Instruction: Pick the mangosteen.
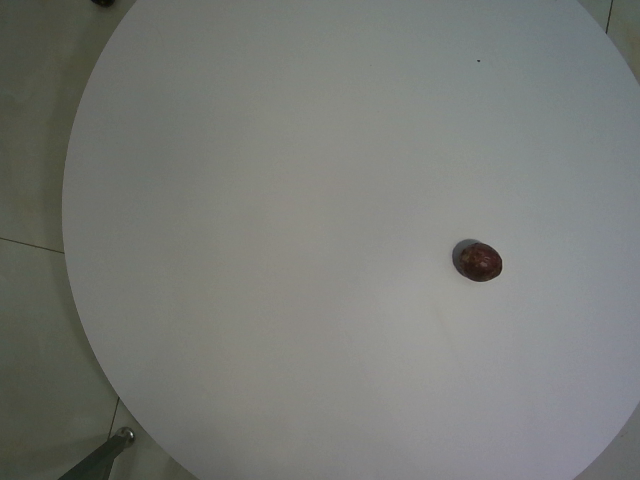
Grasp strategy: vertical